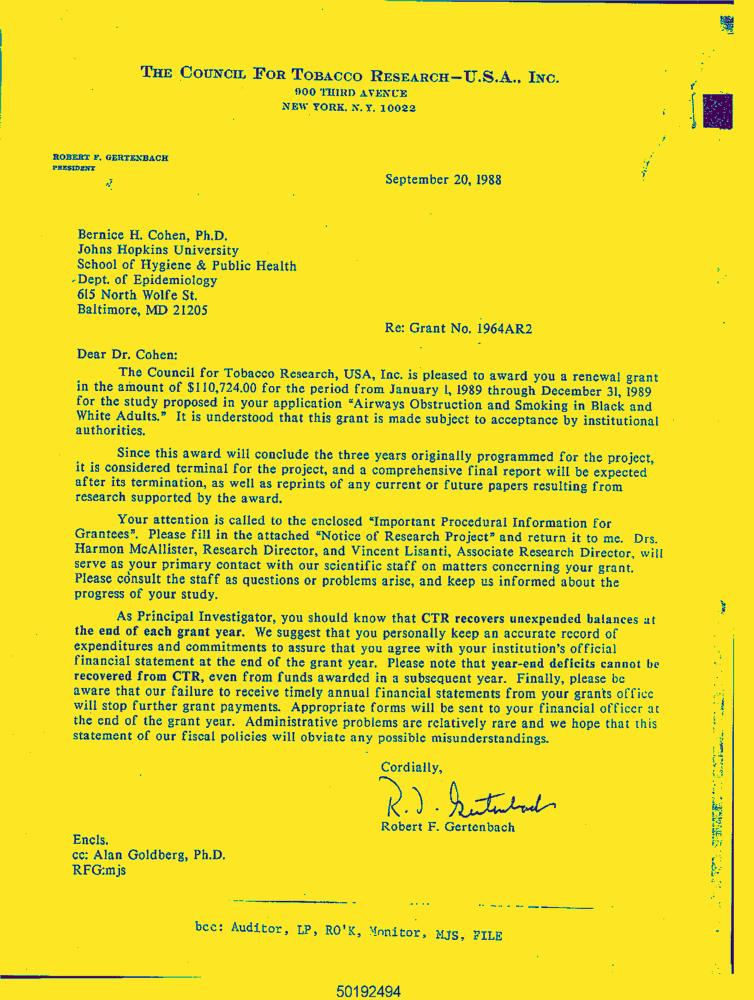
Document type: Letter-Doc